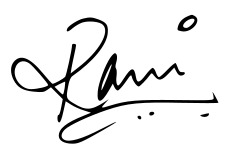
Signature of: rani mukerji